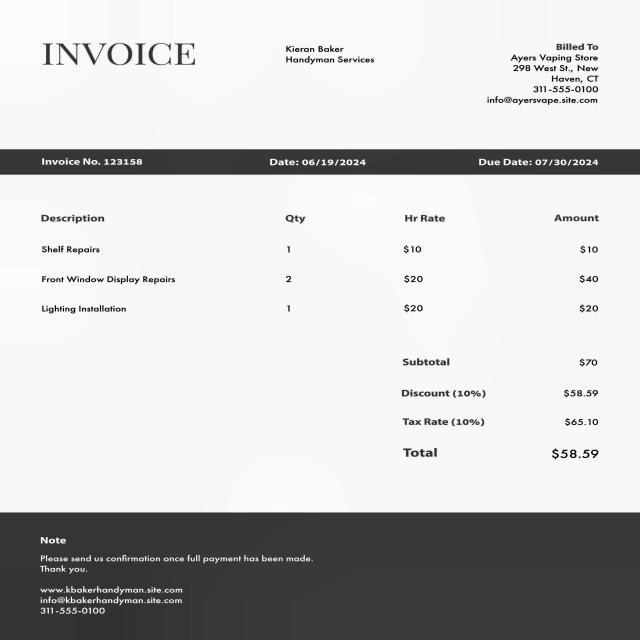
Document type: Invoice